Question: How does the patient history play a role?
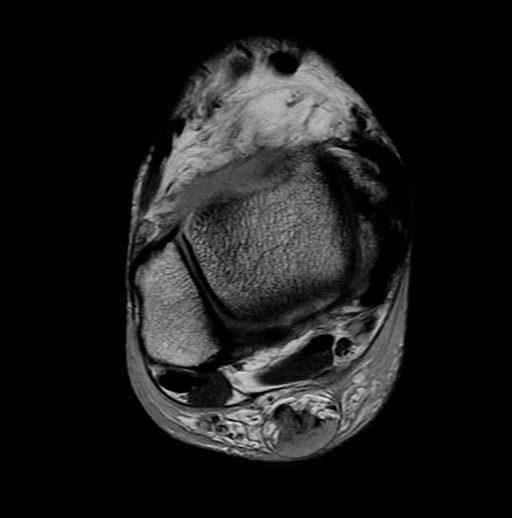
Answer: The patient's history of 70 y/o male who felt a “pop” two days prior to presentation and has had pain in region of right Achilles tendon since that time. is key in understanding the case.